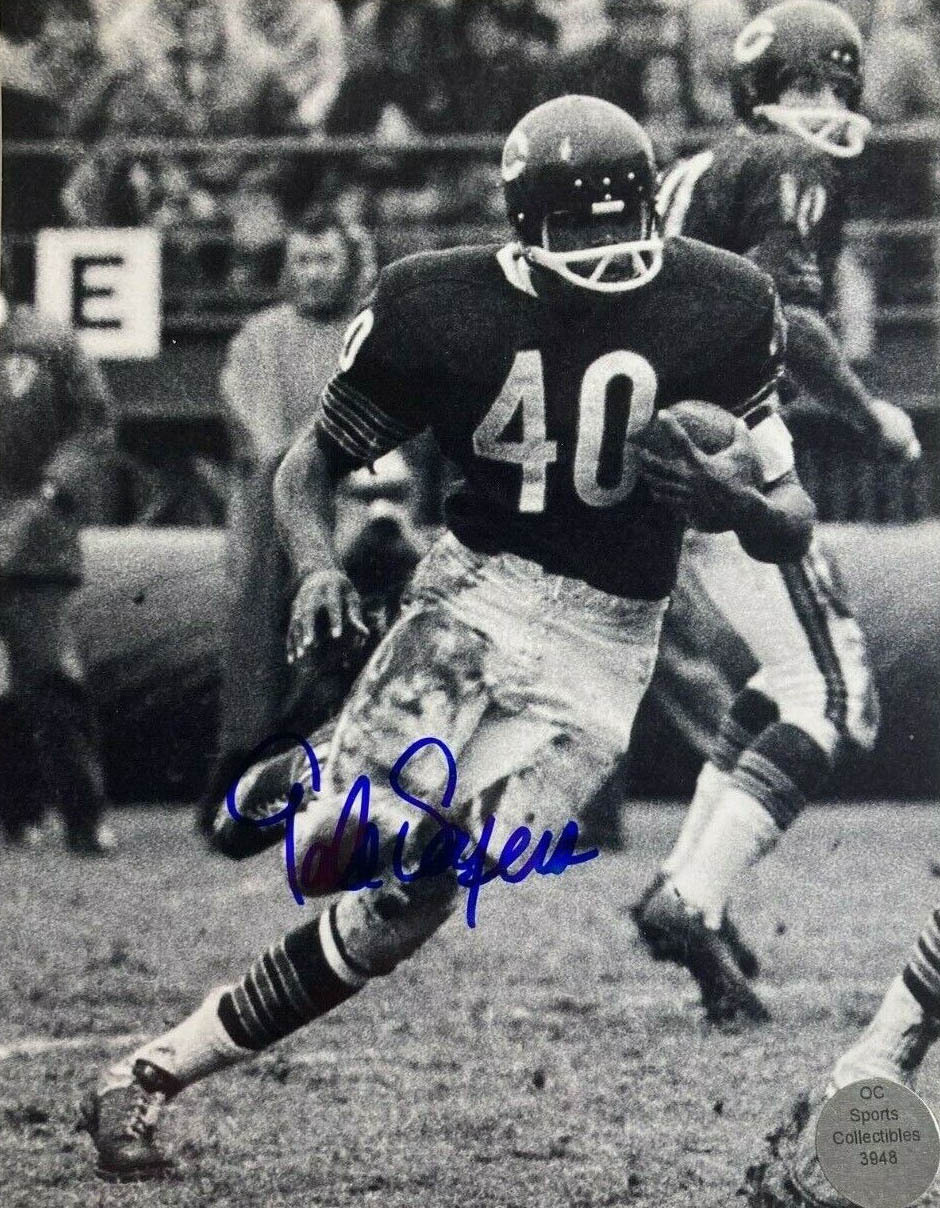
Signature of: gale sayers